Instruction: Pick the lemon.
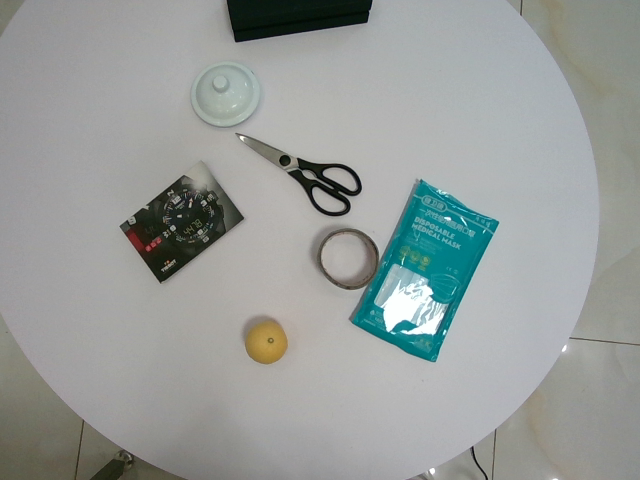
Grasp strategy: vertical